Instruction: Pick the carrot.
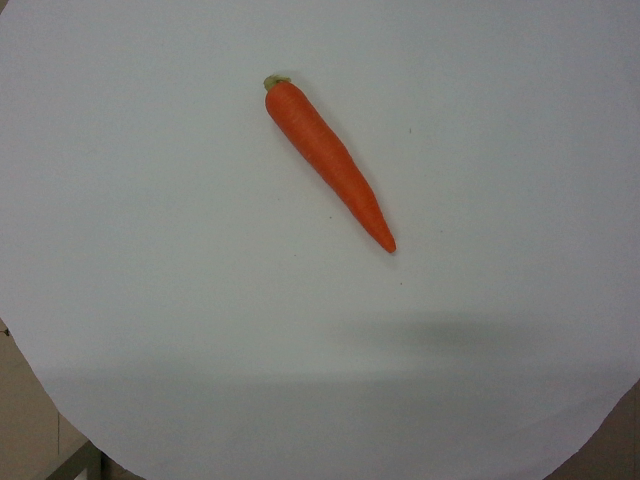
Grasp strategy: vertical